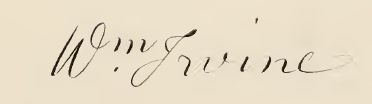
Signature of: william irvine